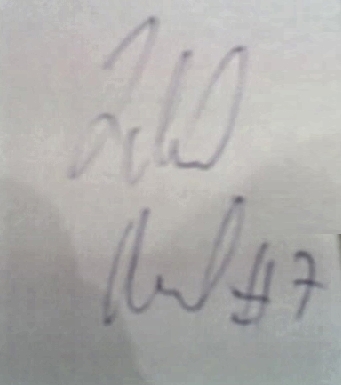
Signature of: zdeněk orct